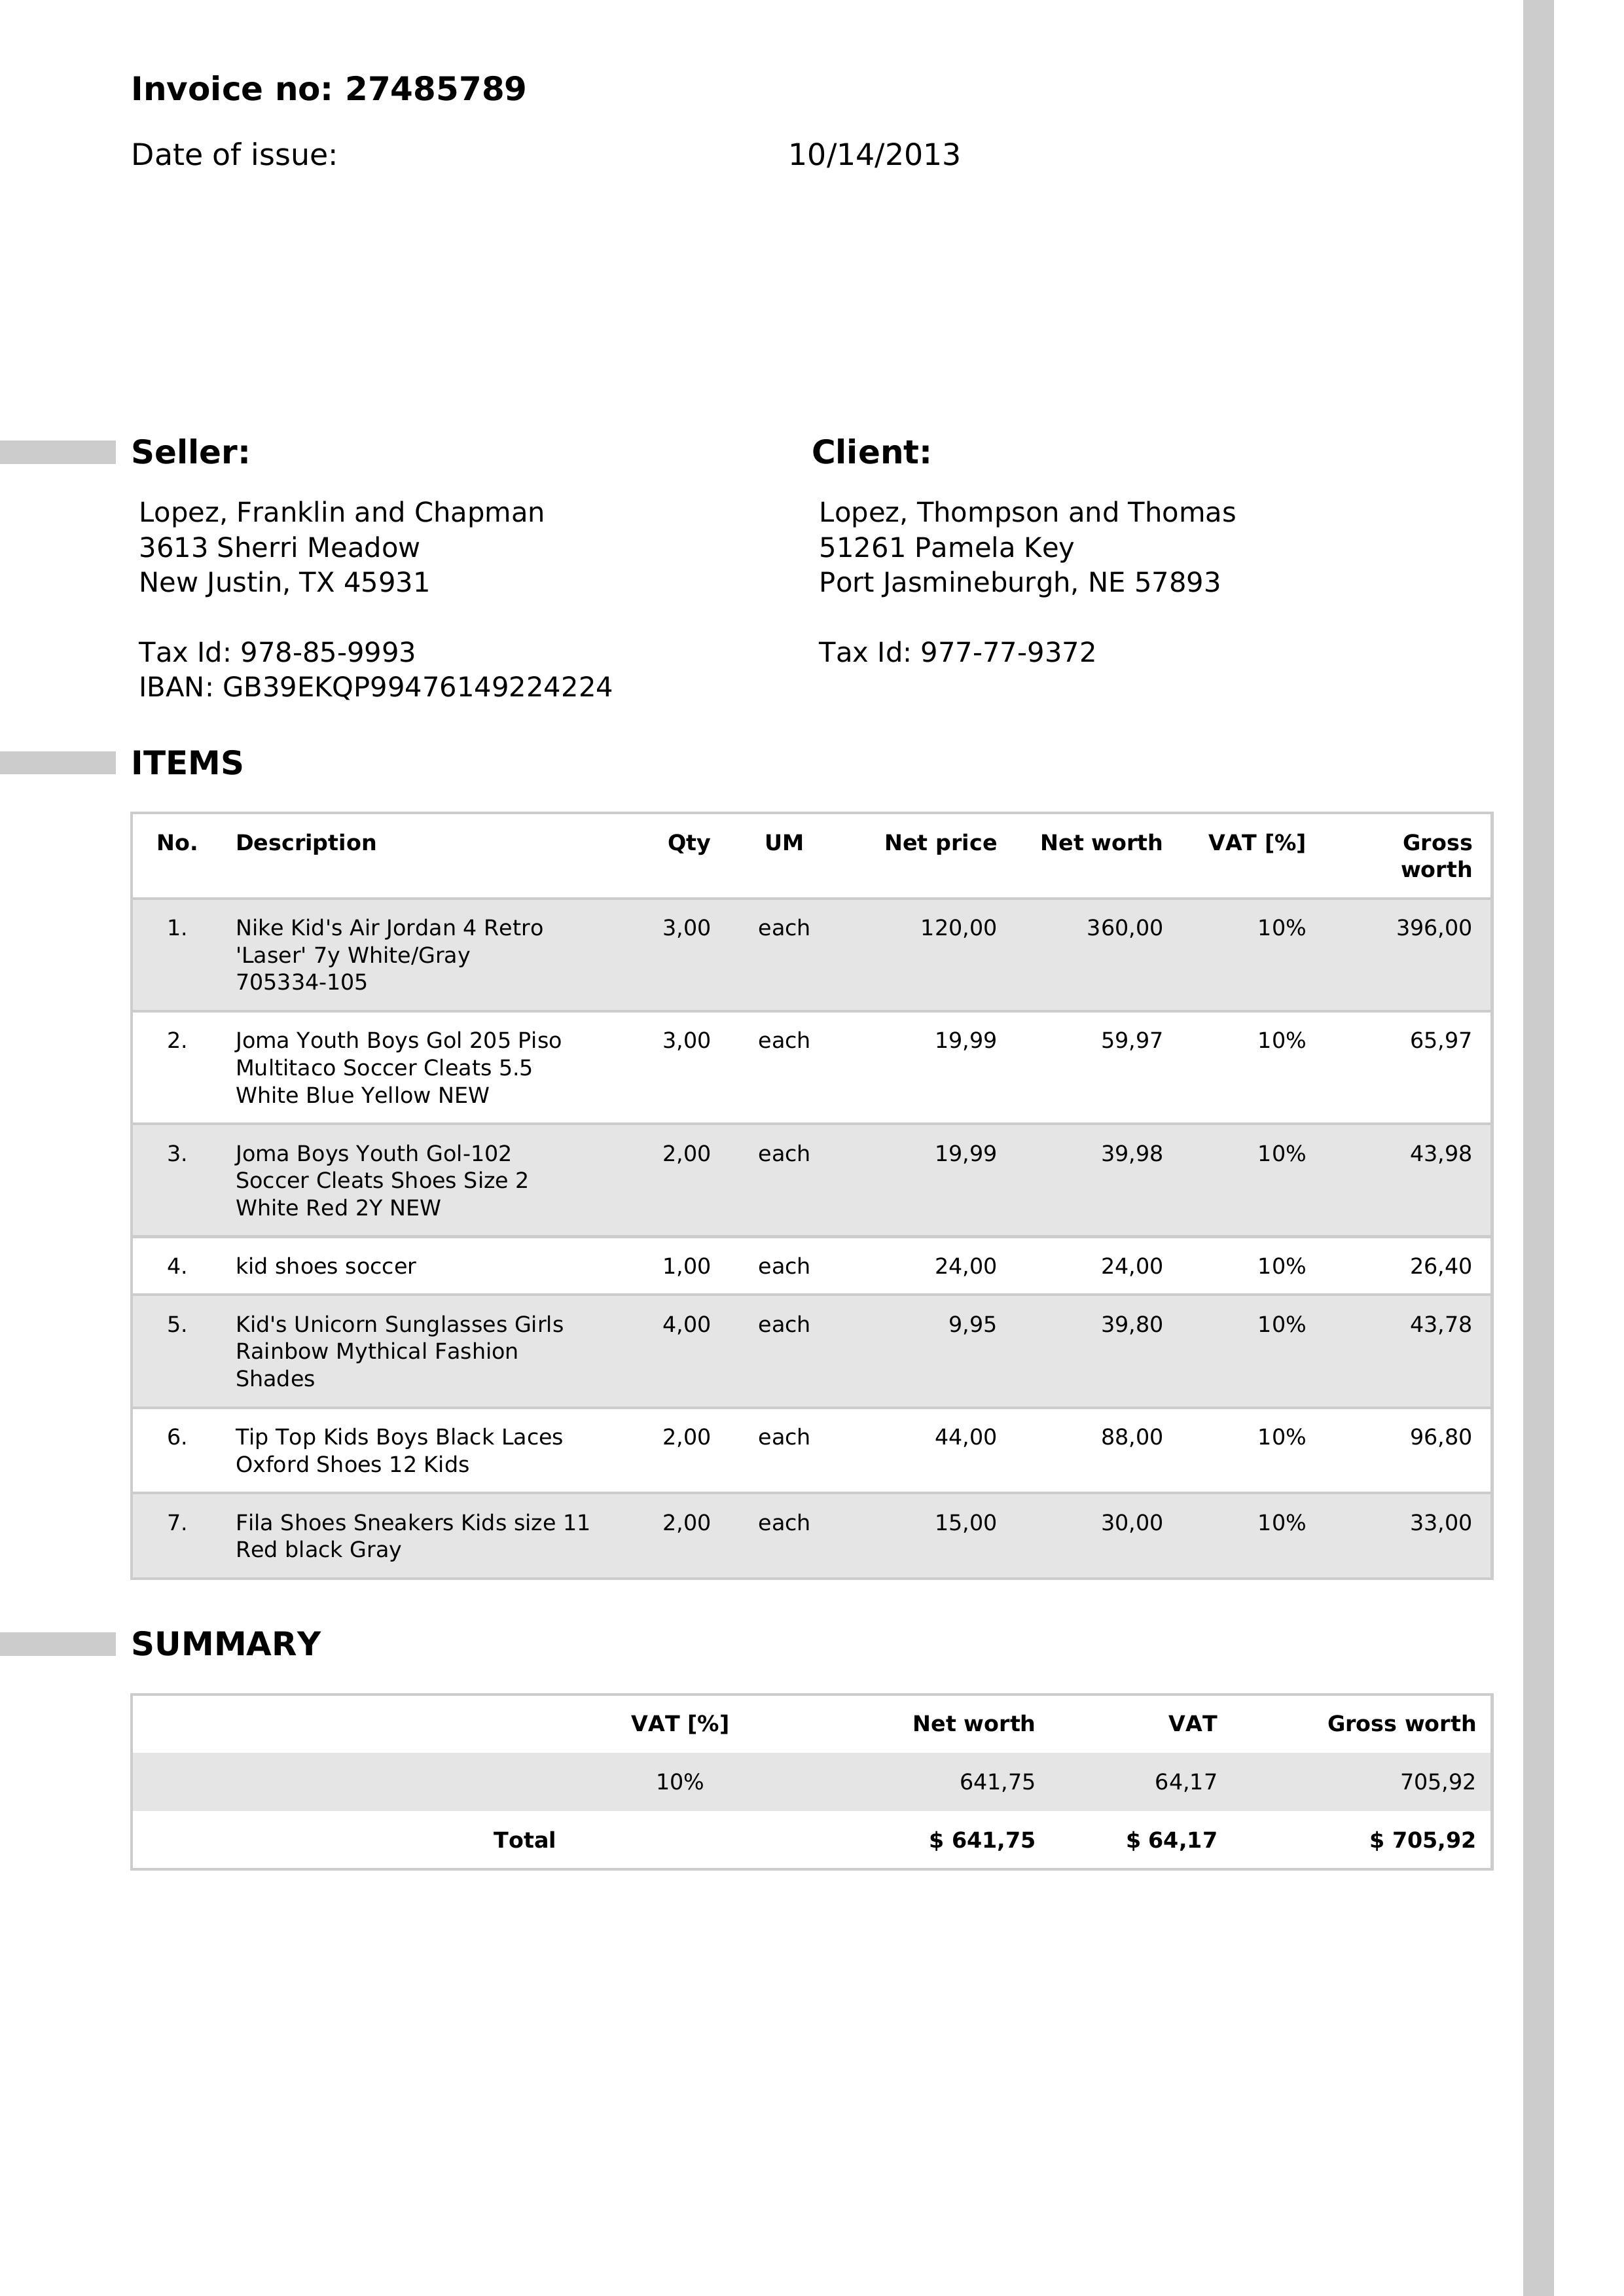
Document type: Invoice